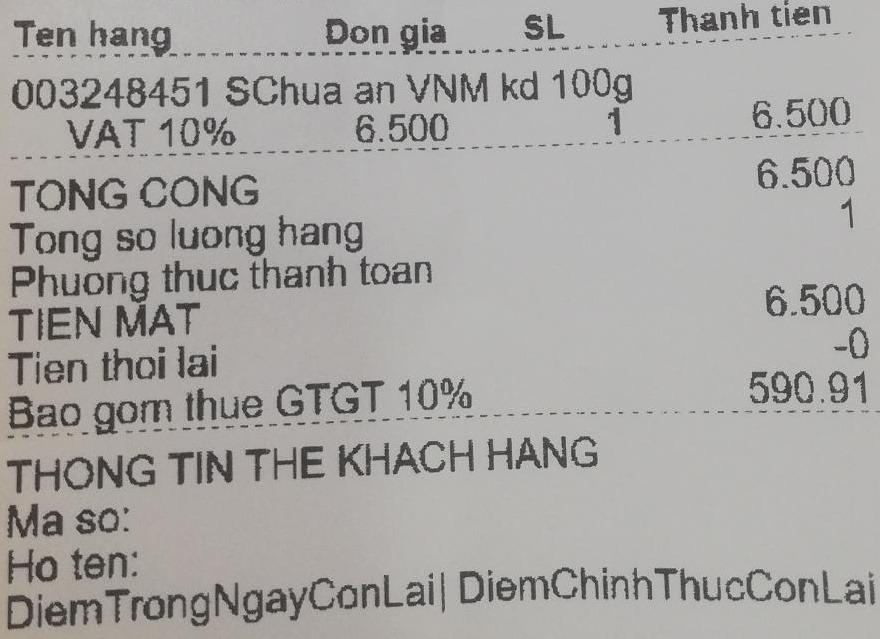
<table>
<tr>
<th>Ten hang</th>
<th>Don gia</th>
<th>SL</th>
<th>Thanh tien</th>
</tr>
<tr>
<td>003248451 Schuan an VNM kd 100g</br>VAT 10%</td>
<td>6.500</td>
<td>1</td>
<td>6.500</td>

<td>6.500</td>
</tr>
</table>

TONG CONG 1
Tong so luong hang 6.500
Phuong thuc thanh toan -0
TIEN MAT 590.91
Tien thoi lai
Bao gom thue GTGT 10%

THONG TIN THE KHACH HANG
Ma so:
Ho ten:
DiemTrongNgayConLai| DiemChinhThucConLai